Question: What is the suspected problem?
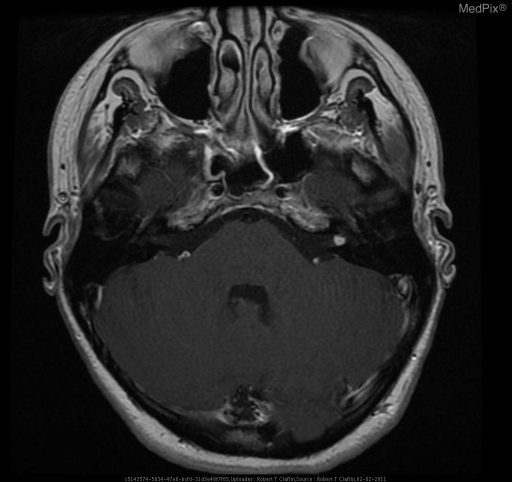
Answer: The findings suggest 4x4x5mm soft tissue mass lesion located in the left internal auditory canal.. 4x4x5mm soft tissue mass lesion located in the left internal auditory canal.. The patient might have a history of 24 y/o woman with hearing loss and ringing in the left ear.